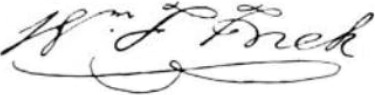
Signature of: william frick